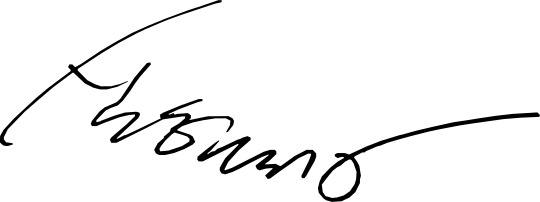
Signature of: shim hyun seop